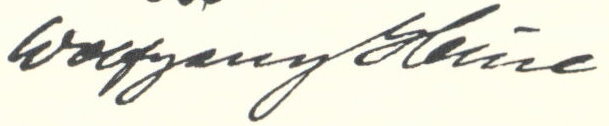
Signature of: wolfgang heine